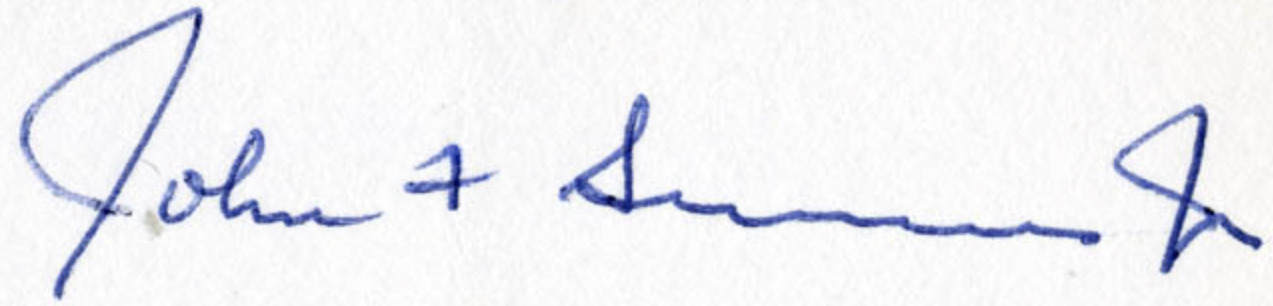
Signature of: john f simms